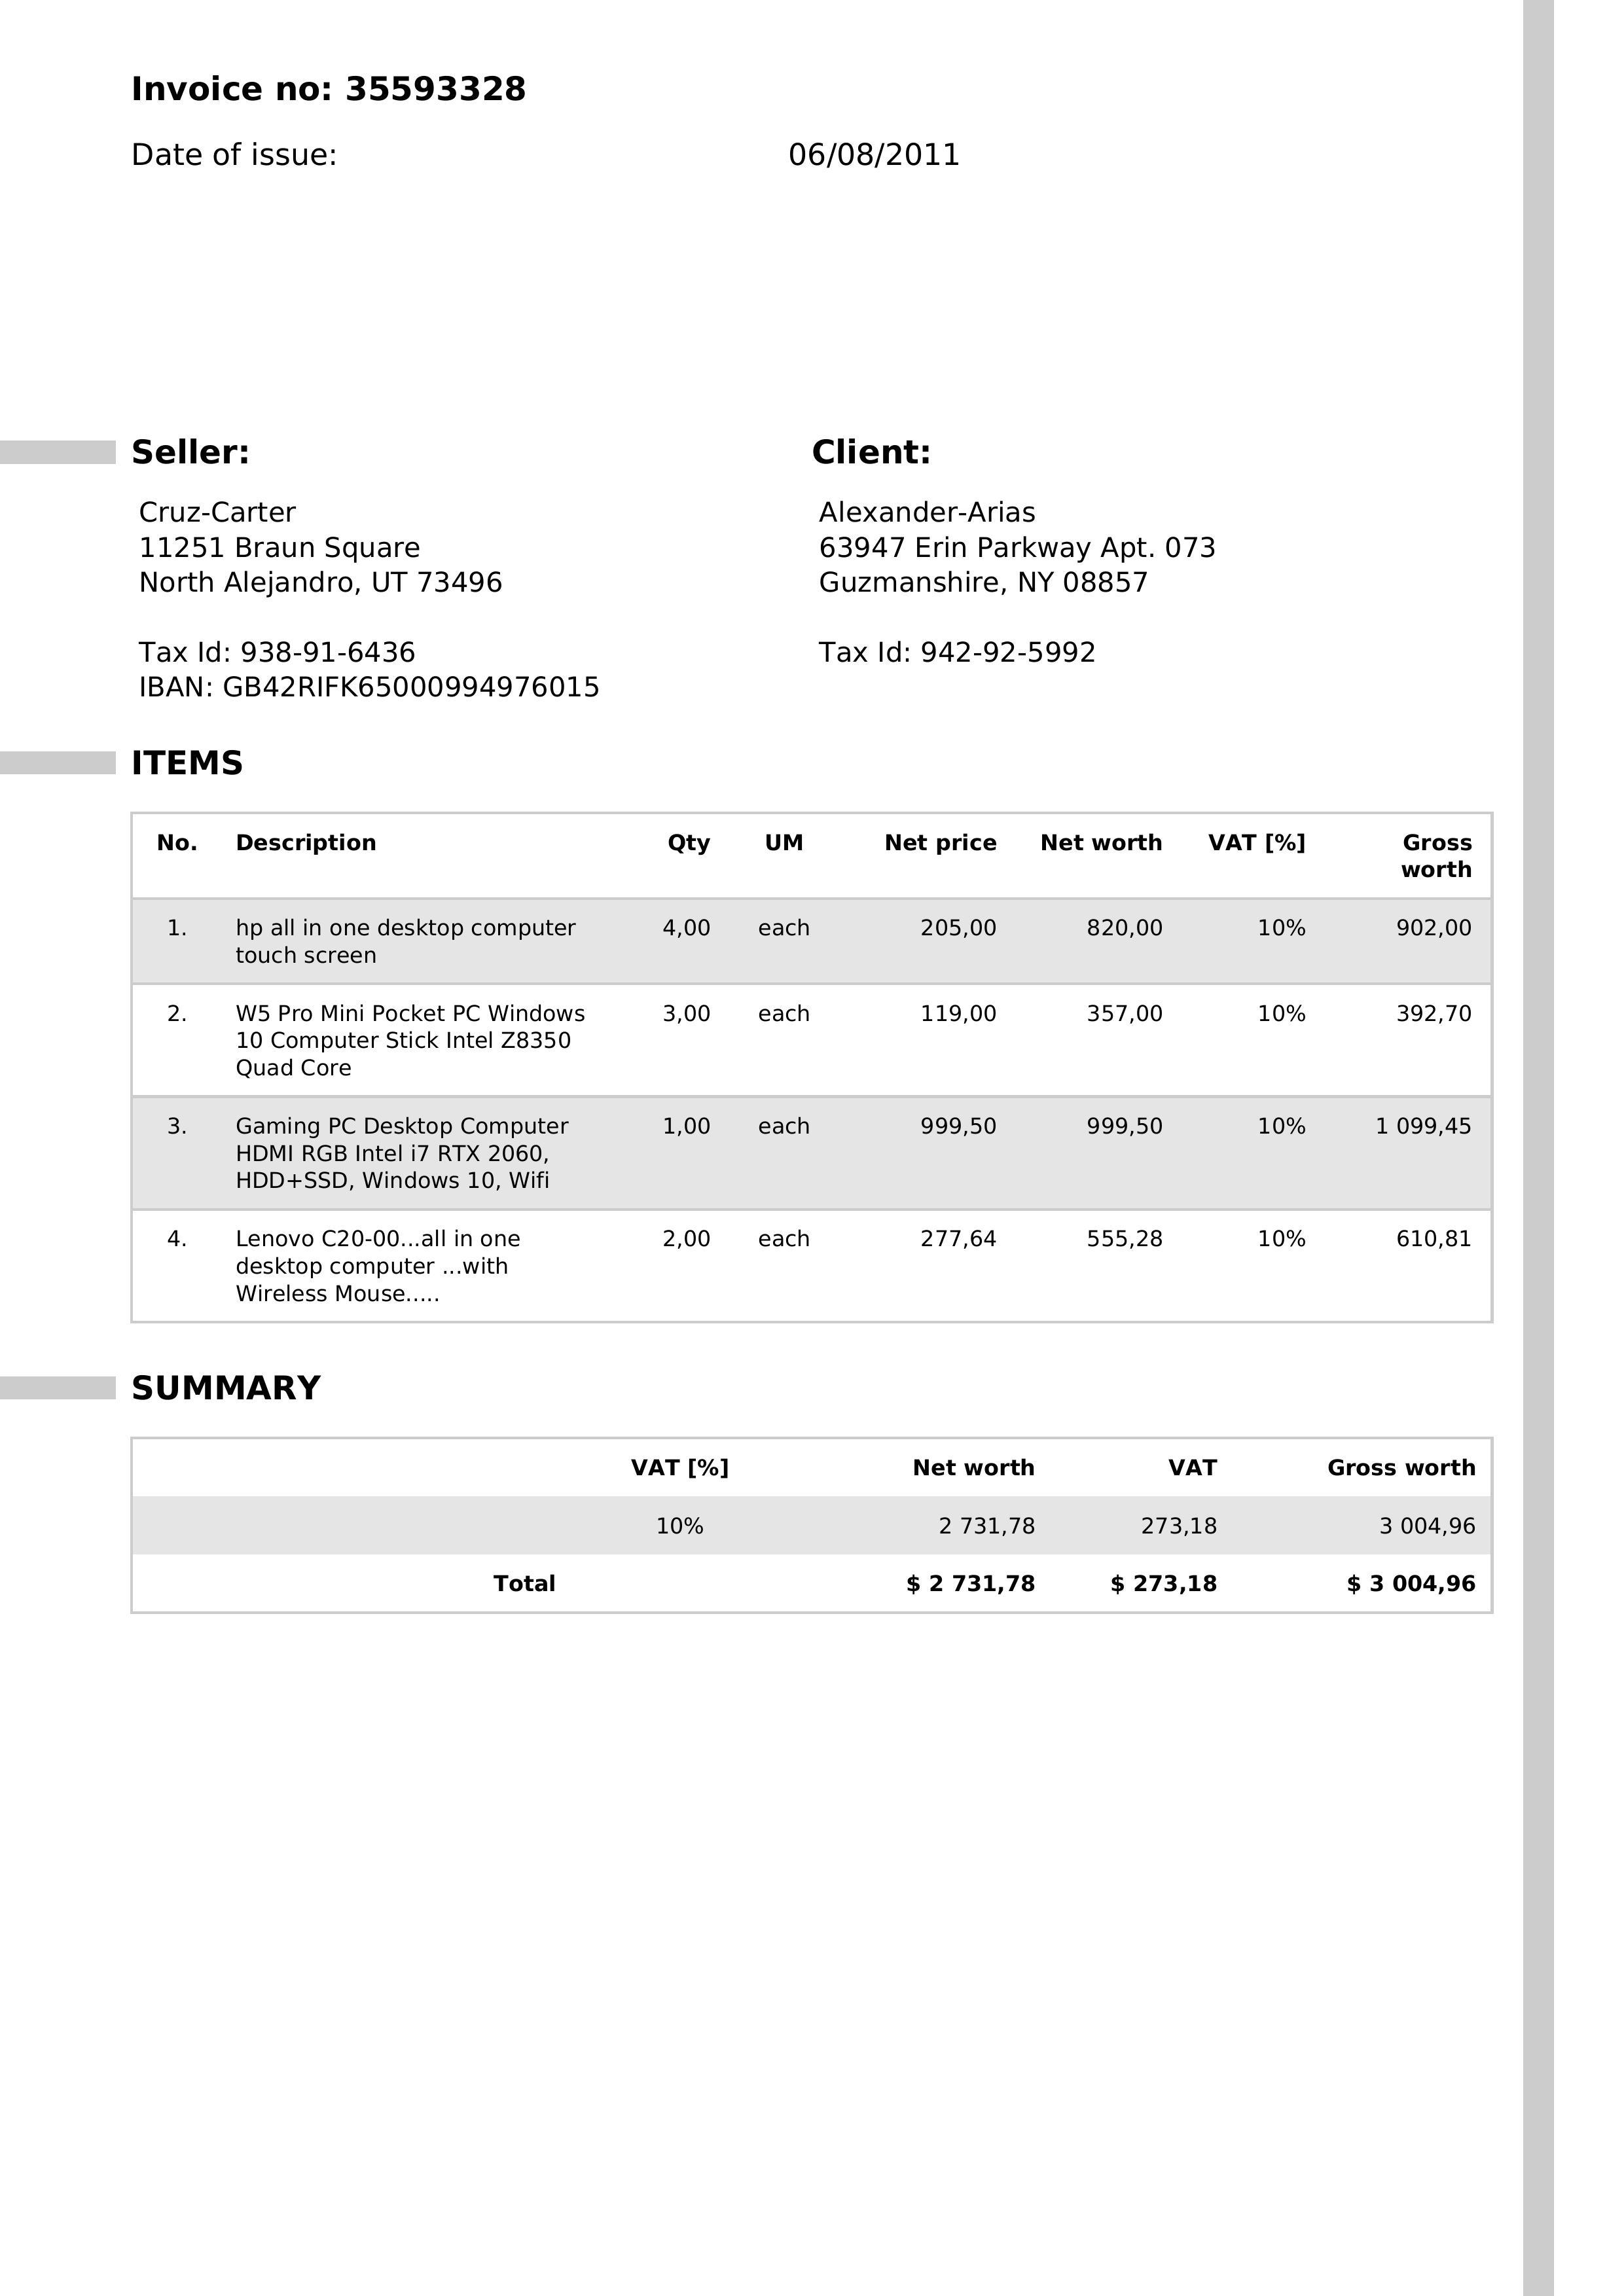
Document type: Invoice